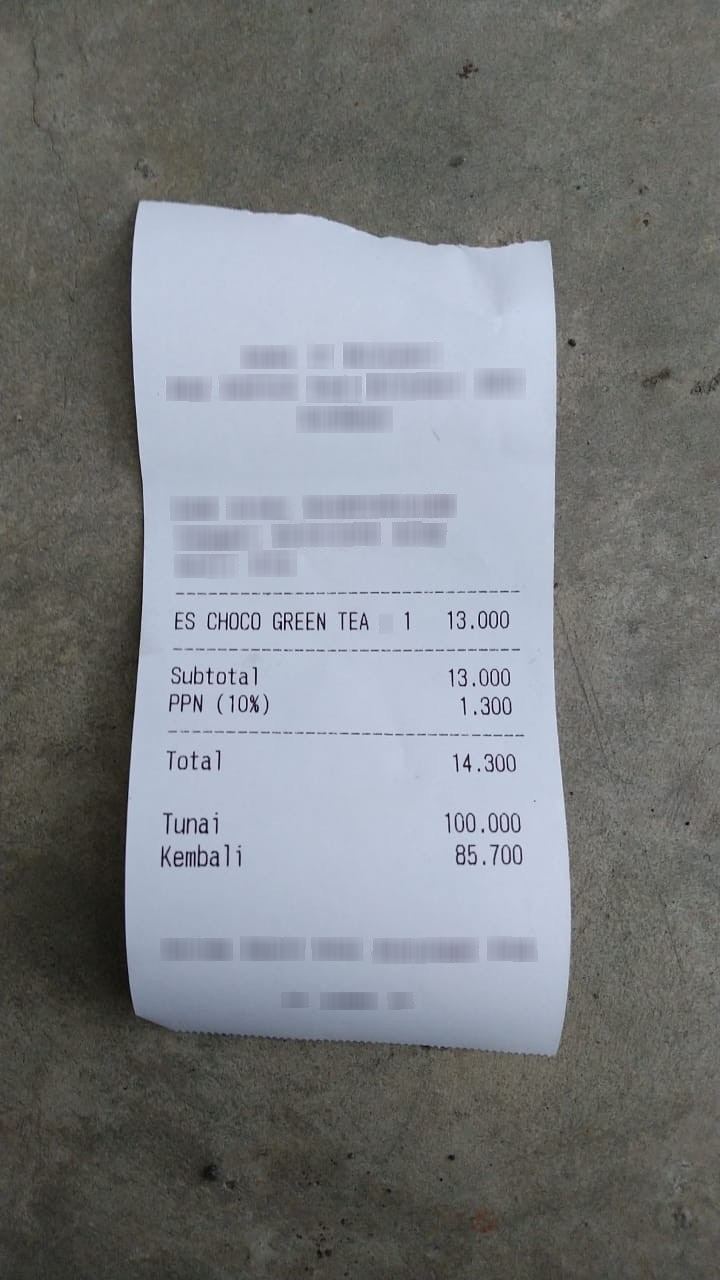
Extraction:
receipt: line_items: name: ES CHOCO GREEN TEA
price: 13.000
qty: 1
subtotal: 13.000
tax: 1.300
total: 14.300